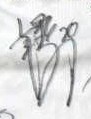
Signature of: suguru ito